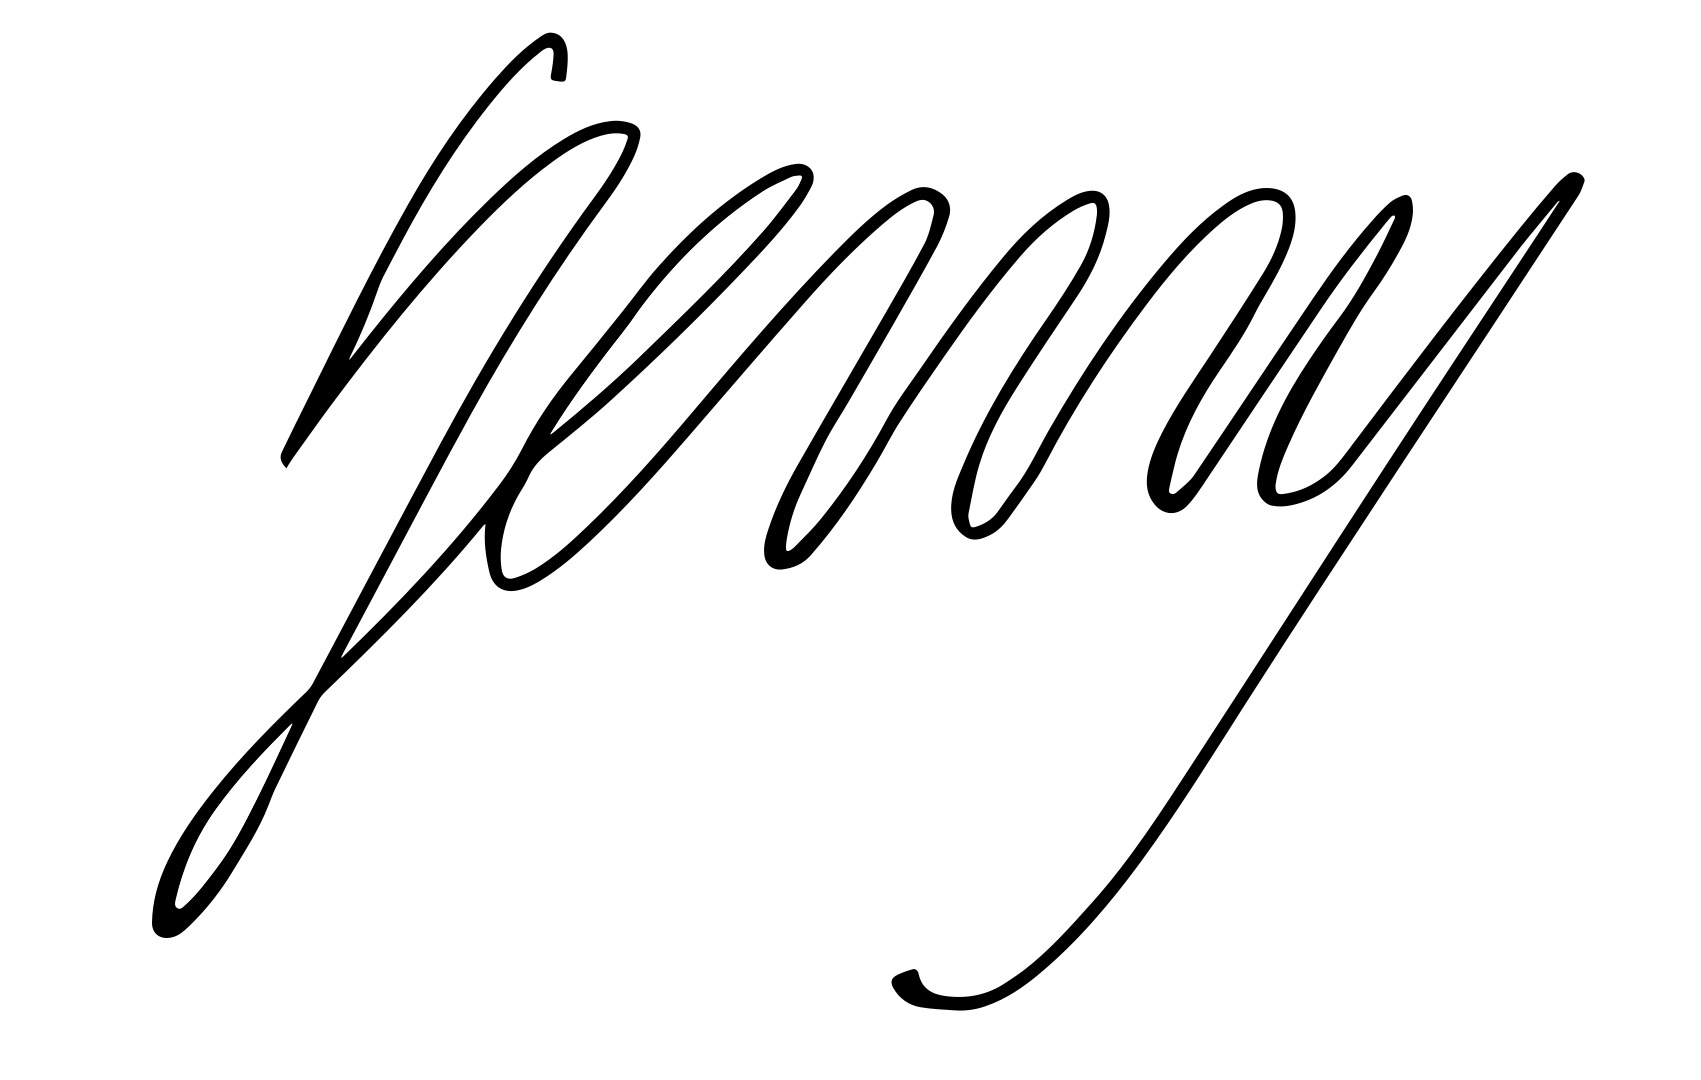
Signature of: henry iv of france